Question: What could the diagnosis suggest?
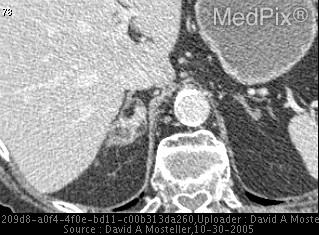
Answer: The possible diagnosis includes Adrenal Myelolipoma
Adrenal Adenoma
Adrenal Carcinoma
Angiomyolipoma, Kidney
Lipoma/Liposarcoma, Soft Tissue.